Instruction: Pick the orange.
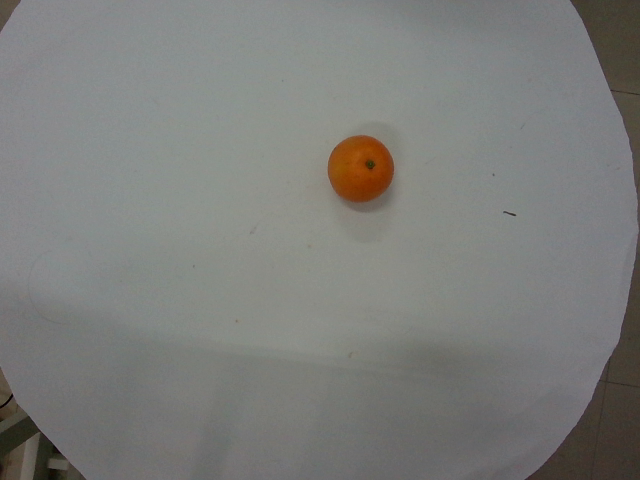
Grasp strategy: vertical